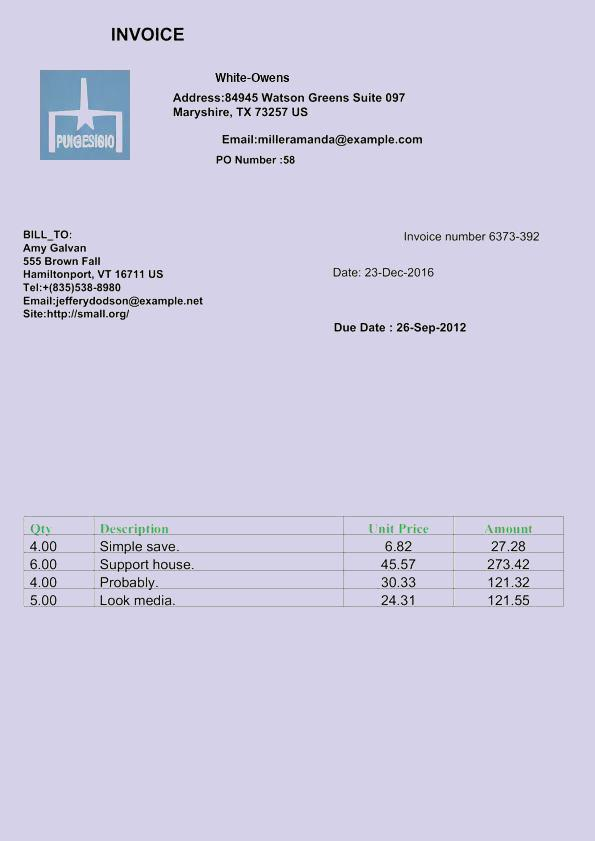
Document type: Invoice